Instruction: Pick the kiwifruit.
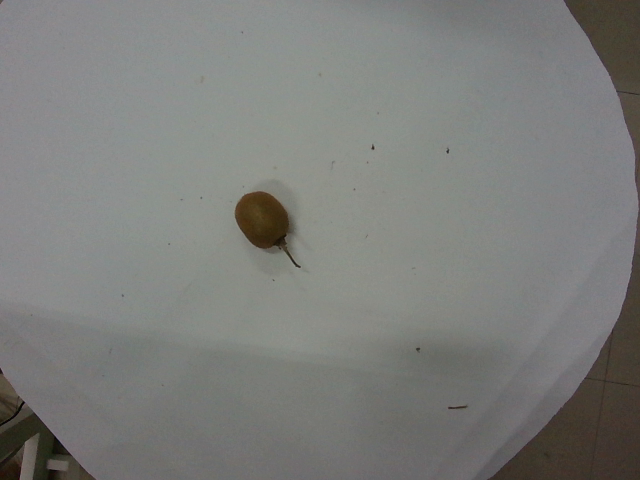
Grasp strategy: vertical